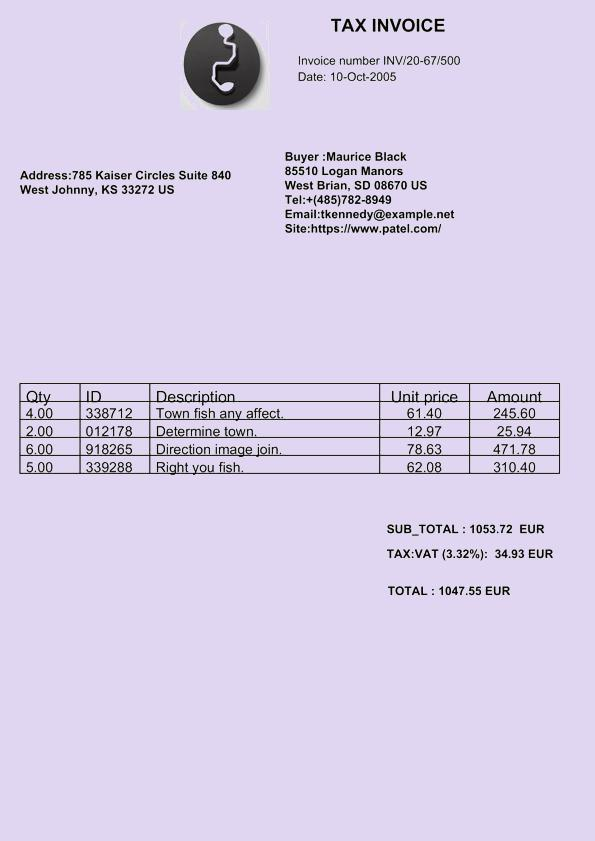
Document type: Invoice